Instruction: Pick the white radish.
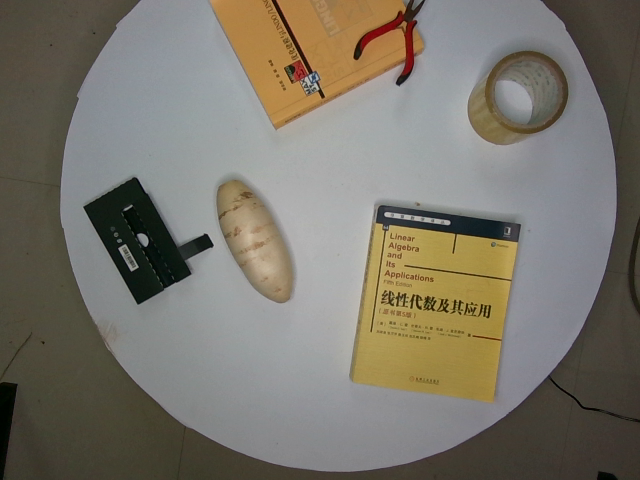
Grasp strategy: vertical